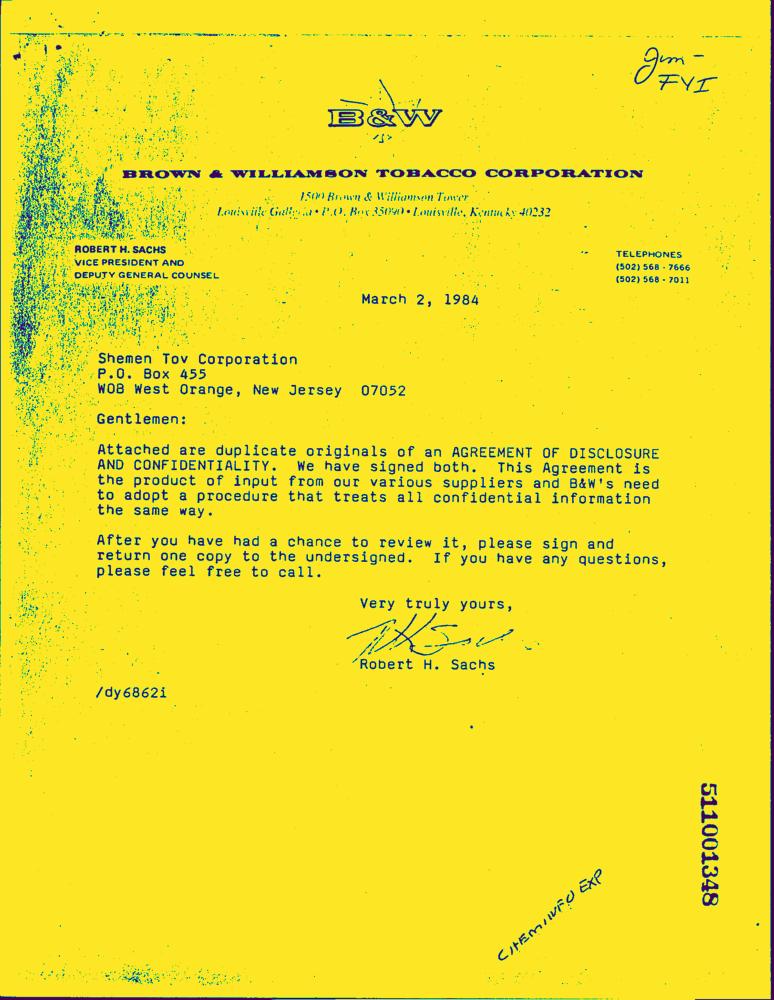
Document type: Letter-Doc